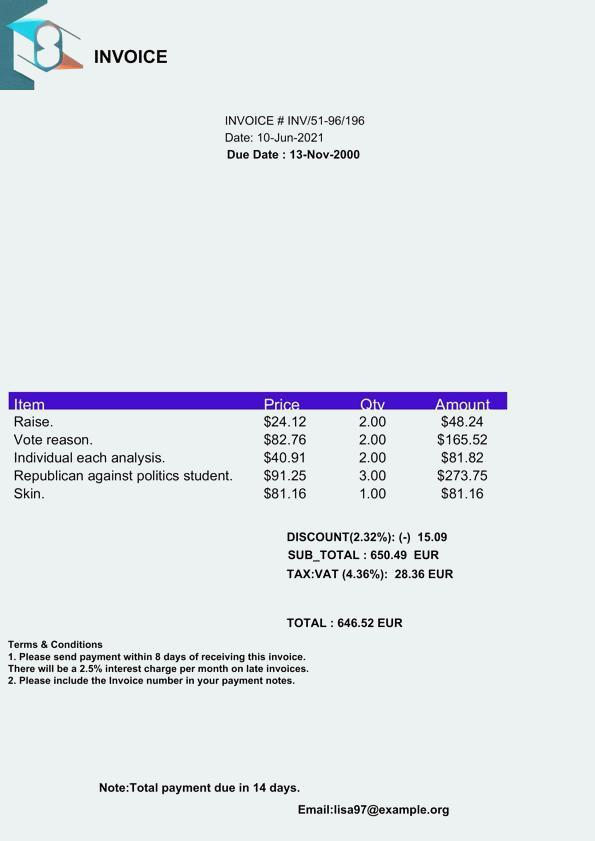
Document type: Invoice